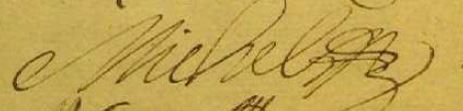
Signature of: guillaume michel